Question: Which state is mentioned in the document?
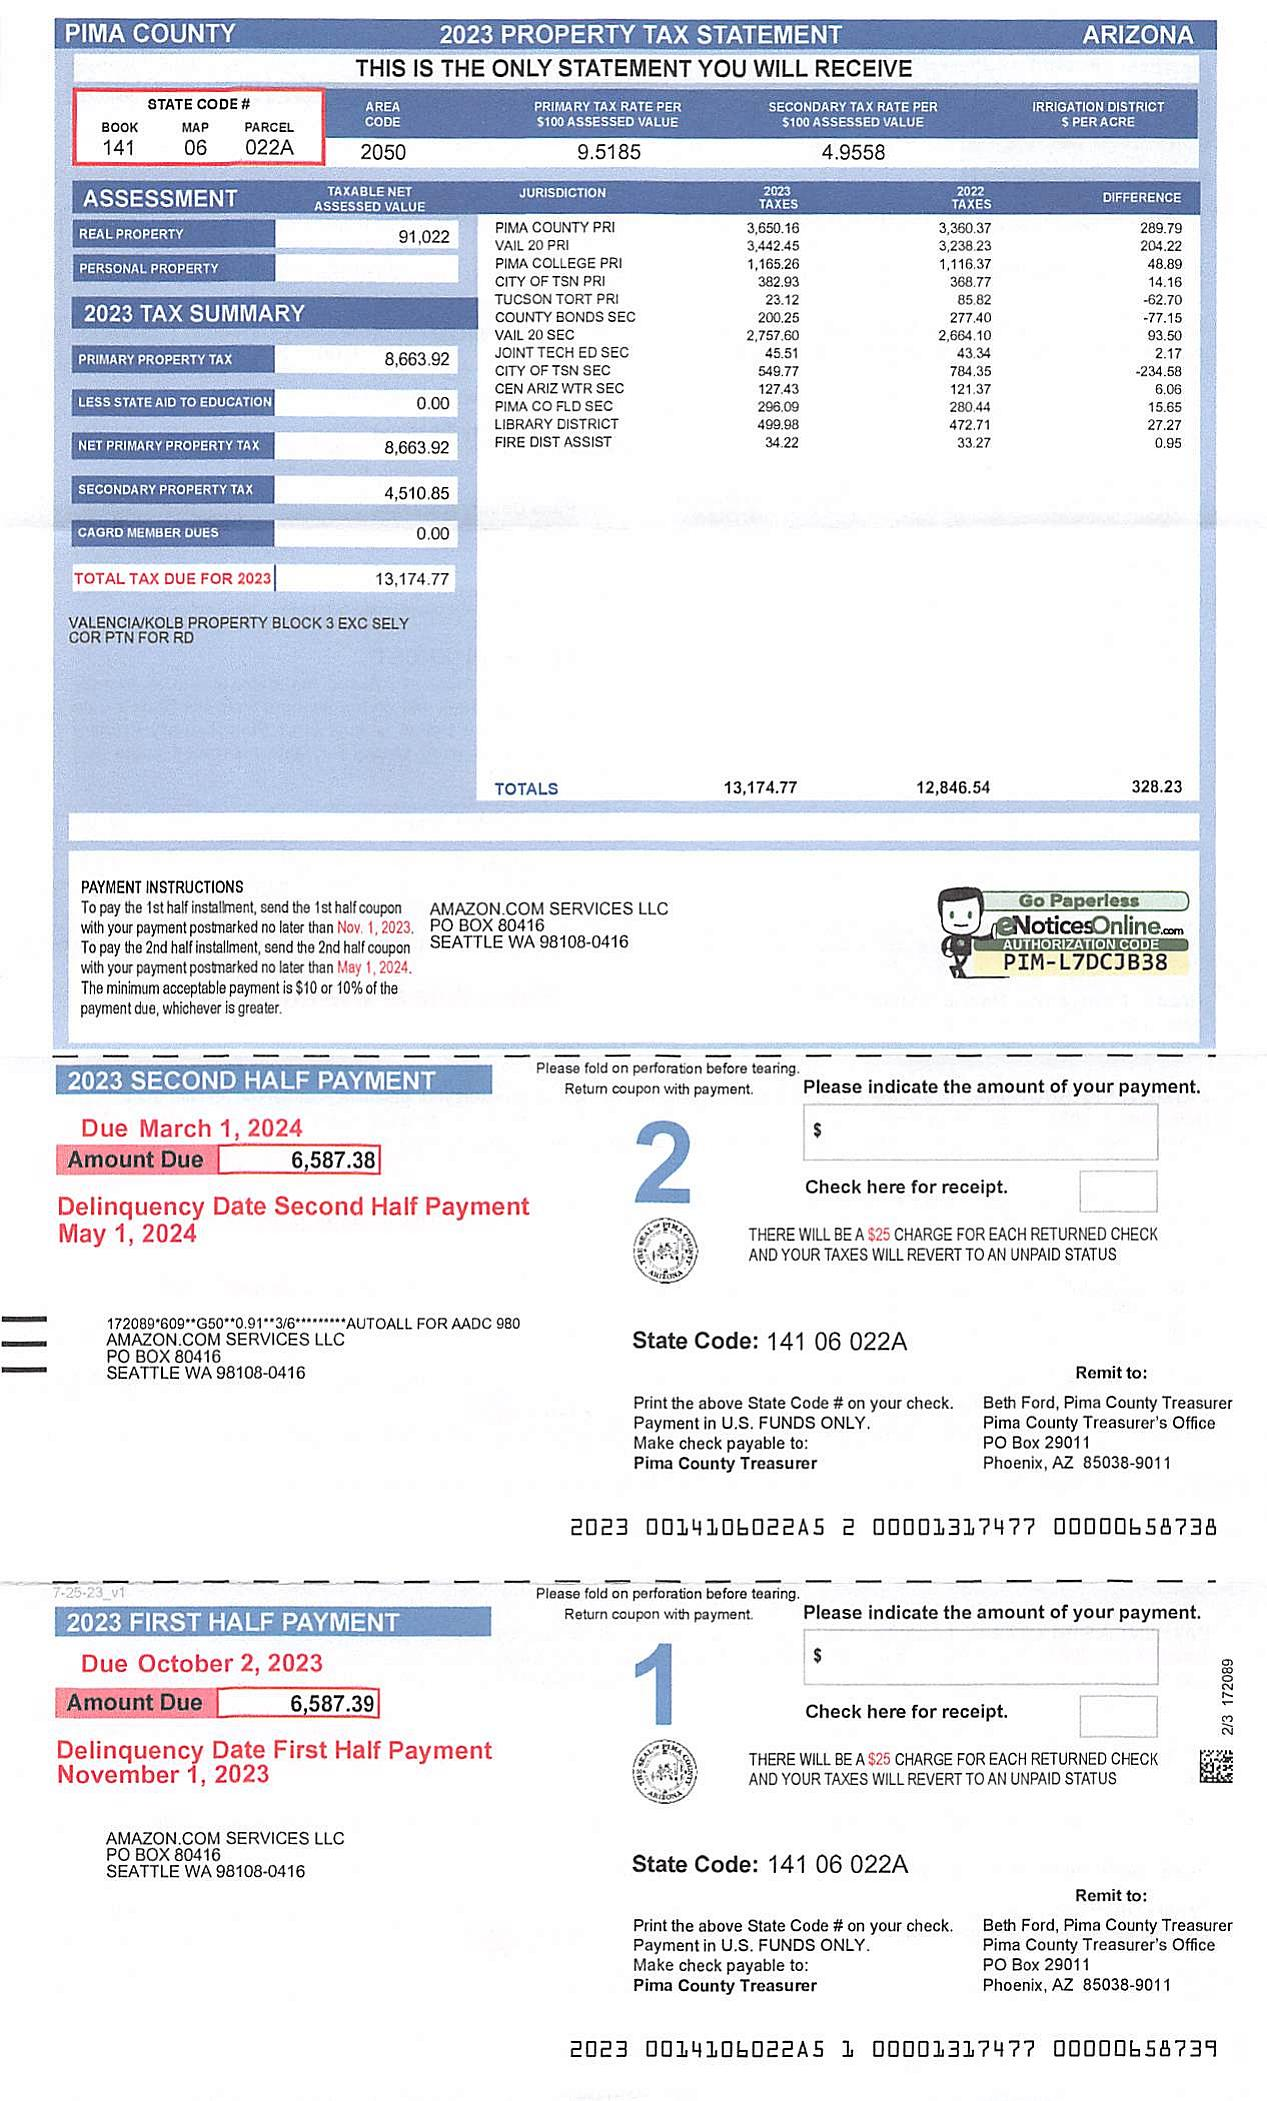
Answer: "ARIZONA"